Question: What is the address or location of the property listed in the document?
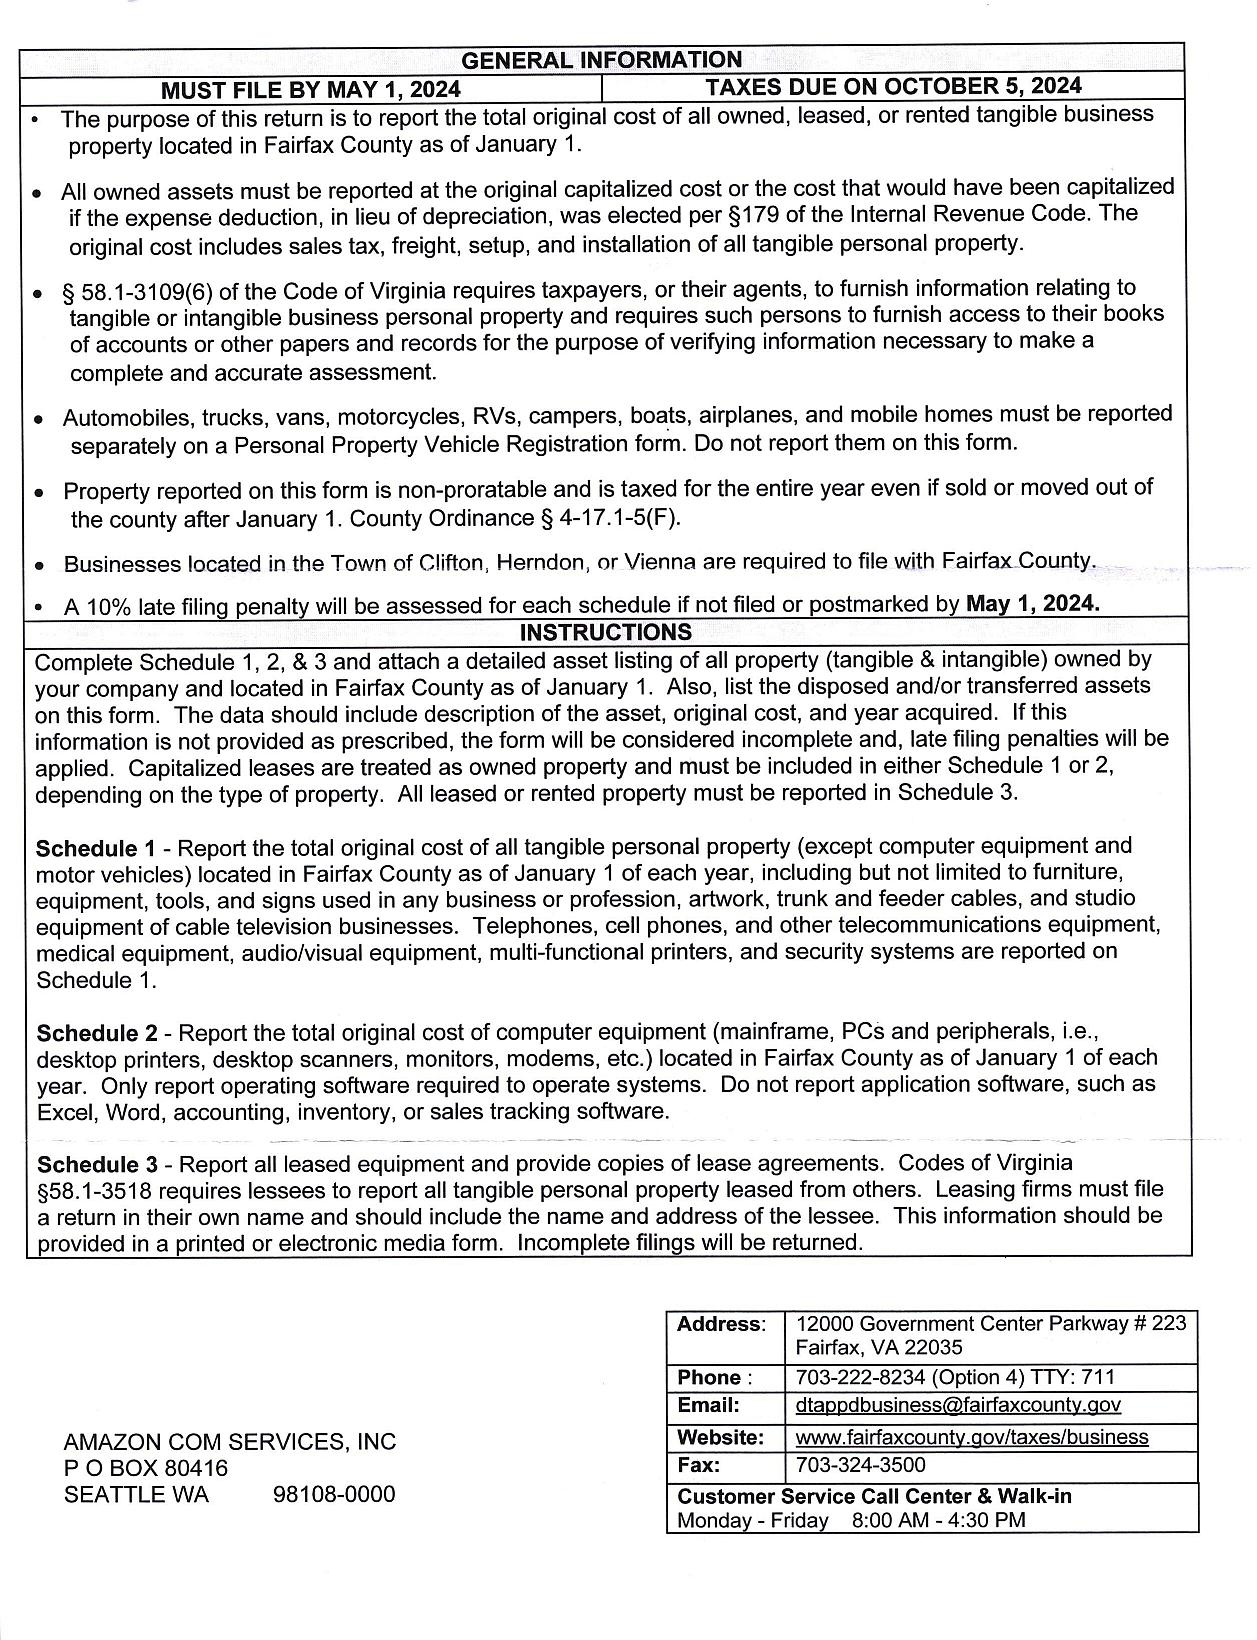
Answer: "12000 Government Center Parkway #223, Fairfax, VA 22035"